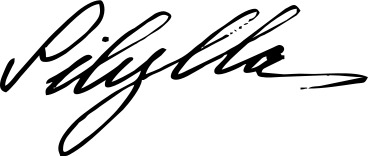
Signature of: princess sibylla of saxe coburg and gotha